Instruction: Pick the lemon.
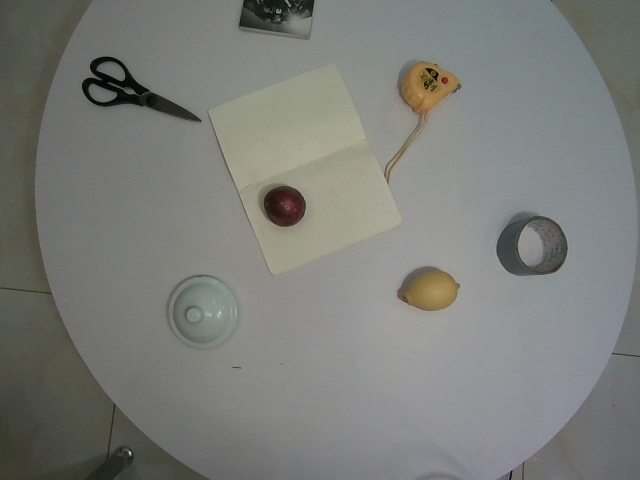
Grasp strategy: vertical